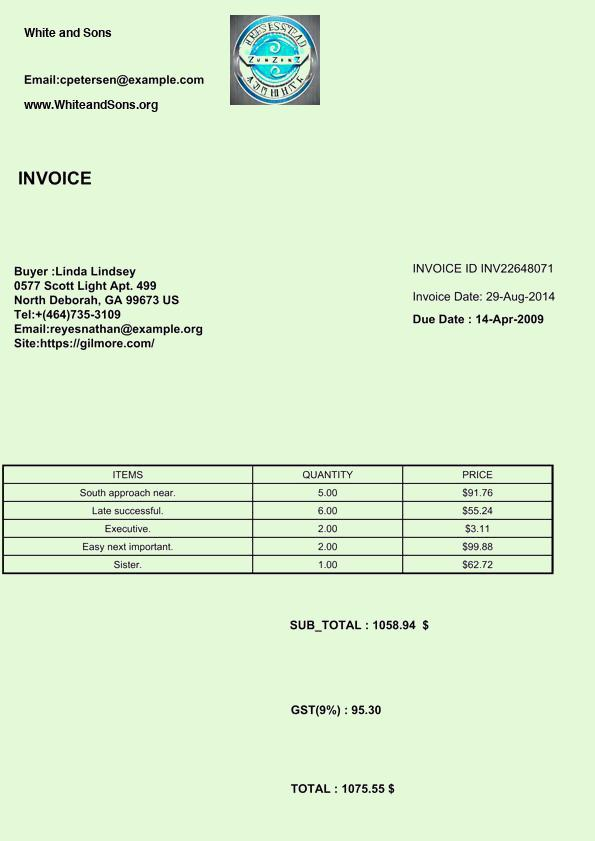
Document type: Invoice